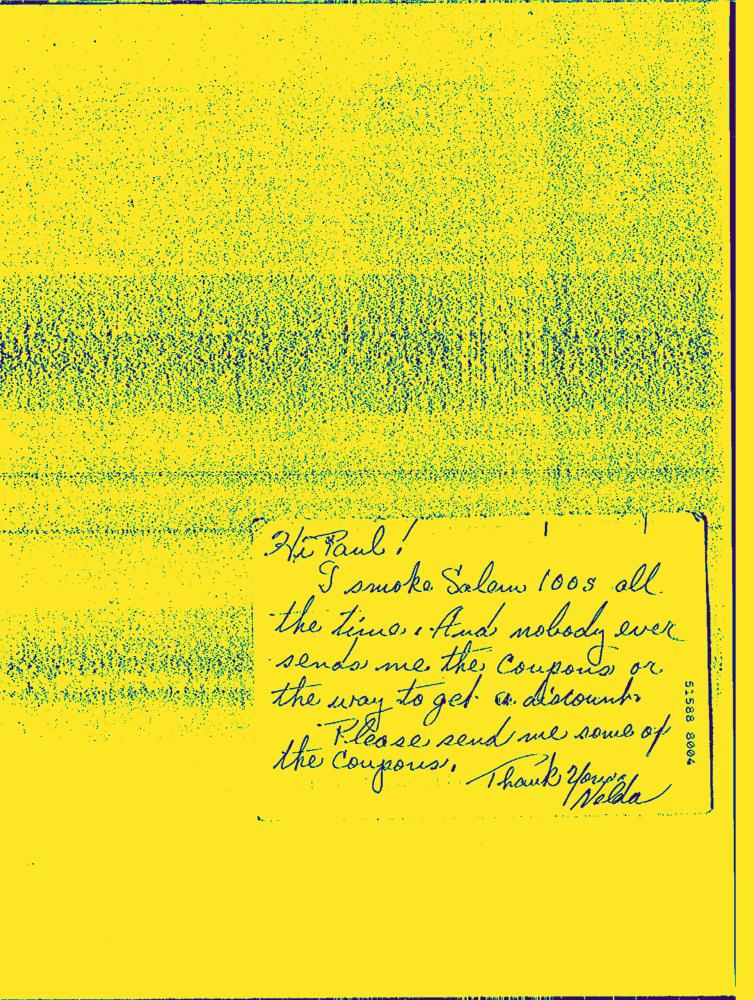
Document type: Hand-Written